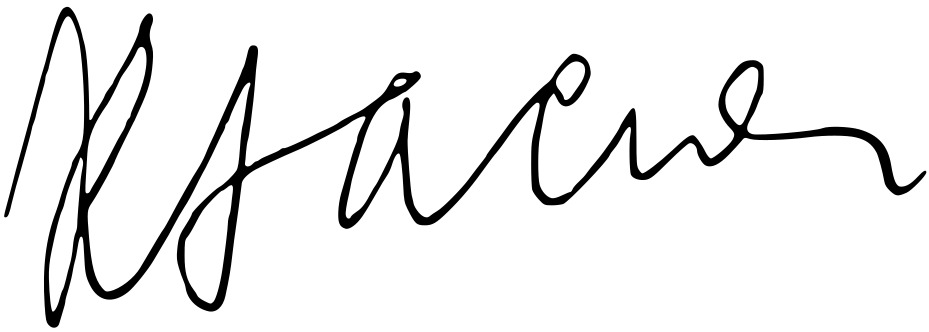
Signature of: karel pacner